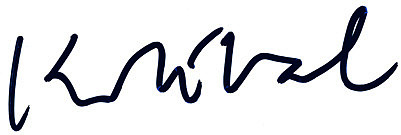
Signature of: stanislav kolíbal